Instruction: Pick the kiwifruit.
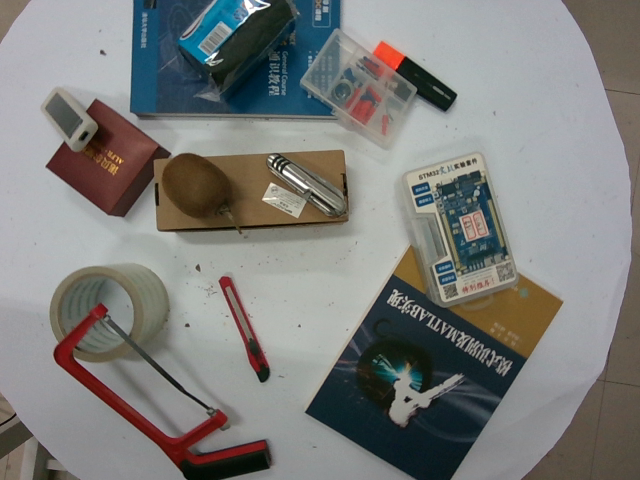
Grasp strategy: vertical